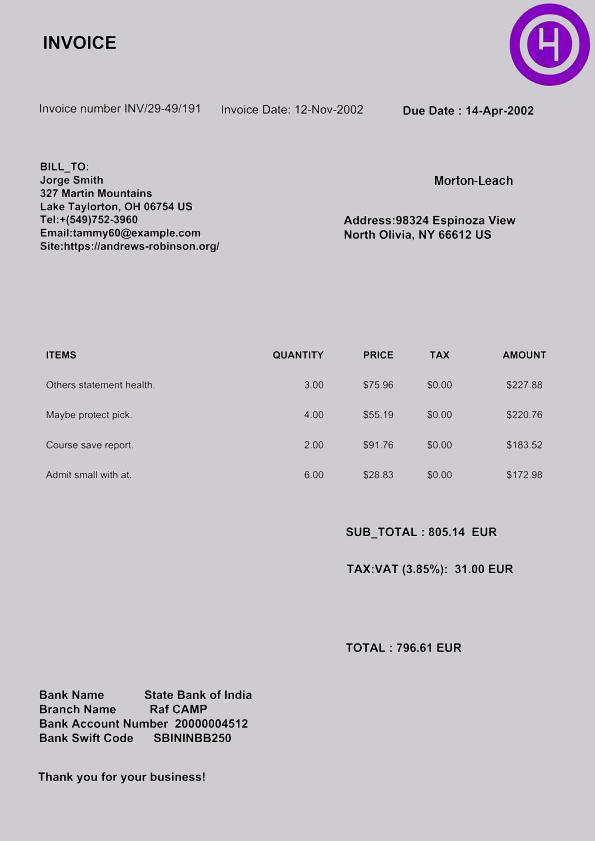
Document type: Invoice